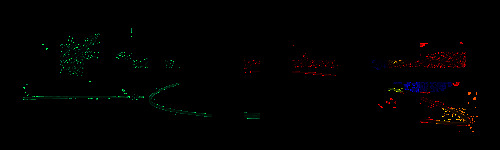
Signature of: leocadio hernández ascunce